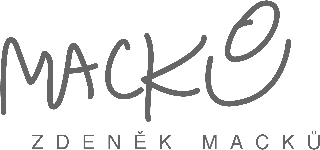
Signature of: zdeněk antonín macků